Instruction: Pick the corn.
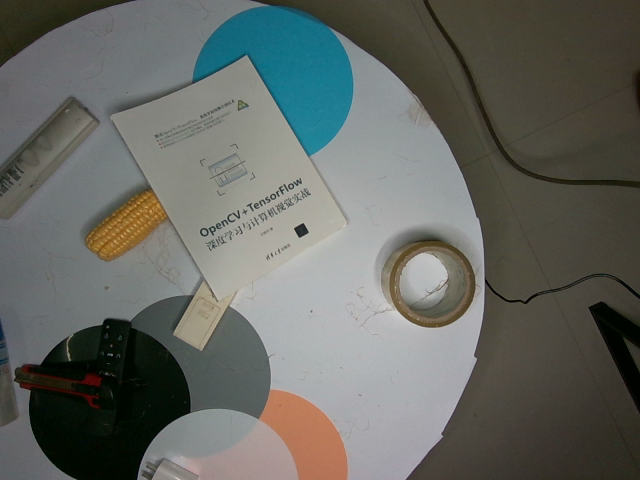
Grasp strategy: vertical